Question: Talk about the condition:
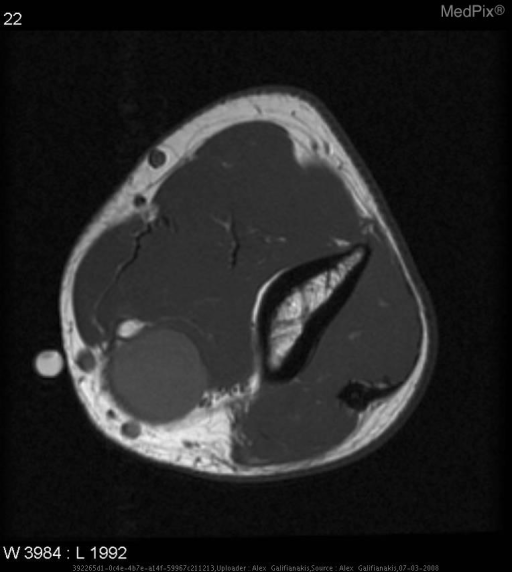
Answer: The disease is discussed as: NF-1 is a congenital disease causing benign tumors of peripheral nerves.  These tumors are formed by hyperproliferation of the nerve sheath cells.  Although they can occasionally undergo malignant transformation, invade CNS spaces, or cause mental retardation, significant morbidity can result from hundreds of disfiguring neurofibromas and pedunculated molluscum fibrosum visible from a long distance.  The psychological impact and physical inconvenience of such lesions cannot be overstated.
	NF-1 is disease whose gene with autosomal dominant inheritance involving an NF-1 gene on chromosome 17.  However, as many as half of cases occur by spontaneous genetic defect with no known parental disease.  This genetic defect is found in nearly 1 per 3000 births with varying expression.  There is no increased incidence by sex or race.
	The diagnosis is generally made in childhood or adolescence due to the appearance of caf?-au-lait macules.  The disfiguring cutaneous neurfibromas and molluscum fibrosum generally appear a few years later, but the number of cutaneous lesions may grow into the hundreds.  Diagnosis using the National Institutes of Health (NIH) Consensus Development Conference Criteria can be made with two of the following:  six or more caf?-au-lait macules; two or more neurofibromas of any type or one plexiform neurofibroma; axillary or inguinal freckles; bilateral optic glioma; two Lisch nodules (iris hematomas); osseous dysplasia (sphenoid wing, occipital, or tibial pseudoarthrosis); or first degree relative with NF-1.  Scoliosis is also not uncommon.
	Radiologic studies are not typically required for diagnosis of NF-1, but may be needed to assess lesion growth around critical nerve structures, particularly when focal neurological dysfunction is present.  Furthermore, there is an increased incidence of certain tumors (including optic gliomas, acoustic neuromas, pheochromocytomas, astrocytomas, meningiomas, ependymomas, etc.) in NF-1 patients, so there is generally a low threshold for imaging studies in symptomatic patients.  However, there is no protocol for periodic imaging unless indicated by clinical exam or for follow-up of previously identified lesions.  The T2-weighted MRI is generally the best study for imaging neurofibromas due to a large amount of water in the neurofibroma lesions.
	Treatment of NF-1 is primarly limited to surgical resection of symptomatic lesions, such as one at the waist line that generates pain with clothing wear.  In addition, neurofibromas which create neurological symptoms are debulked if possible.  There are some experimental medical oncologic protocols, but no cure or remission agent yet.